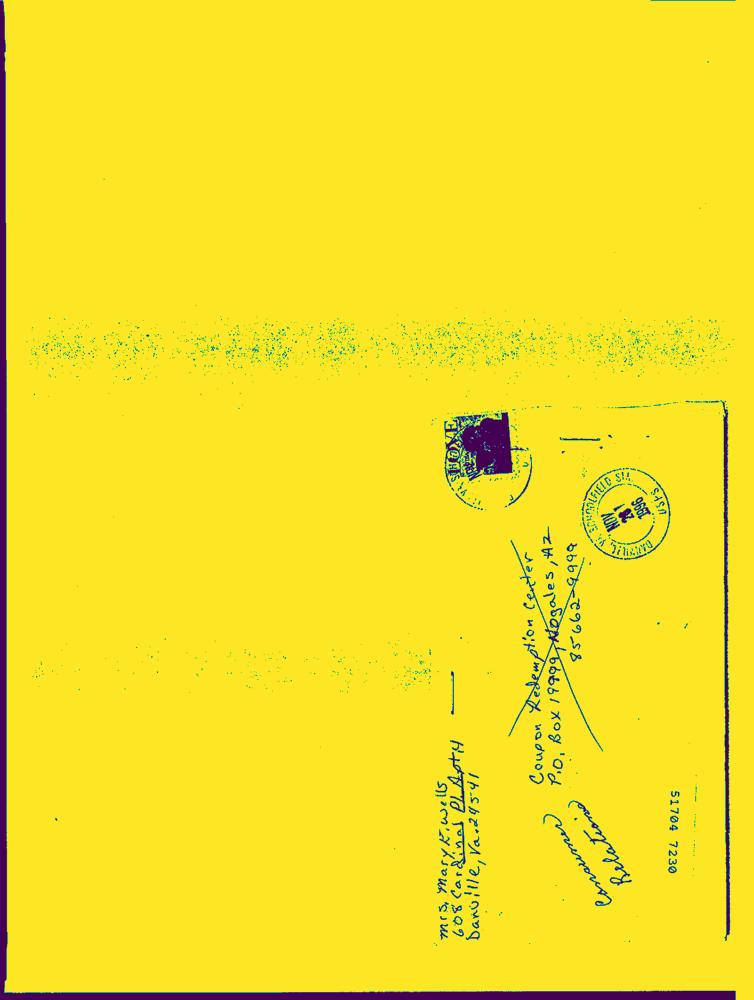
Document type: Hand-Written